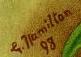
Signature of: gertrude hamilton